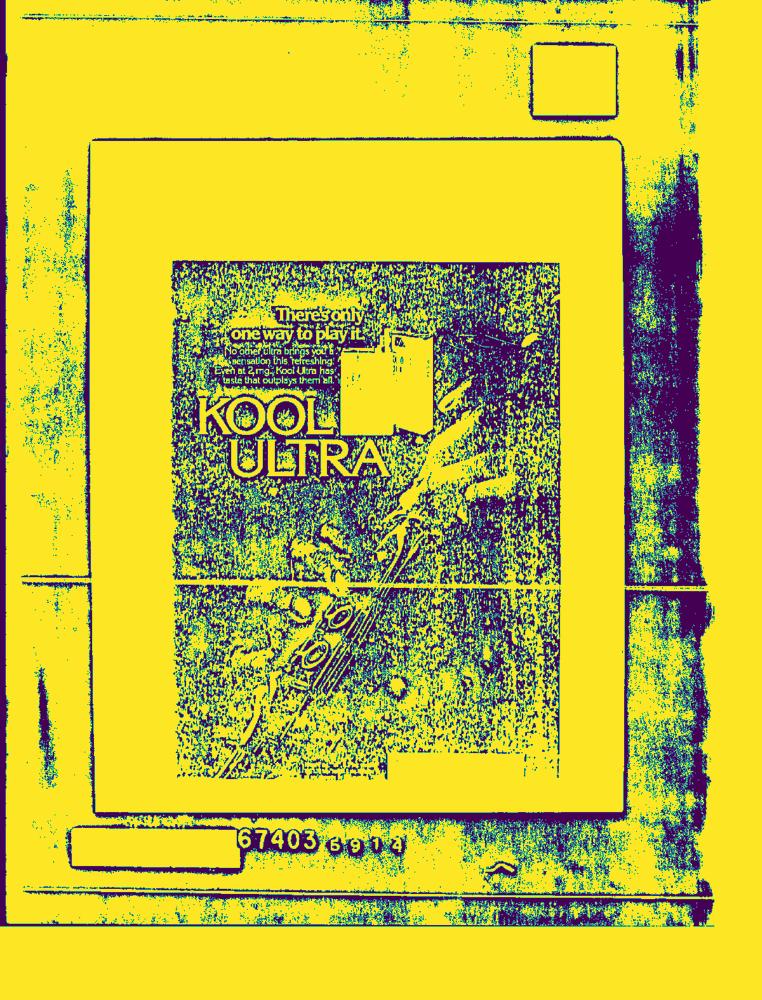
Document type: AD